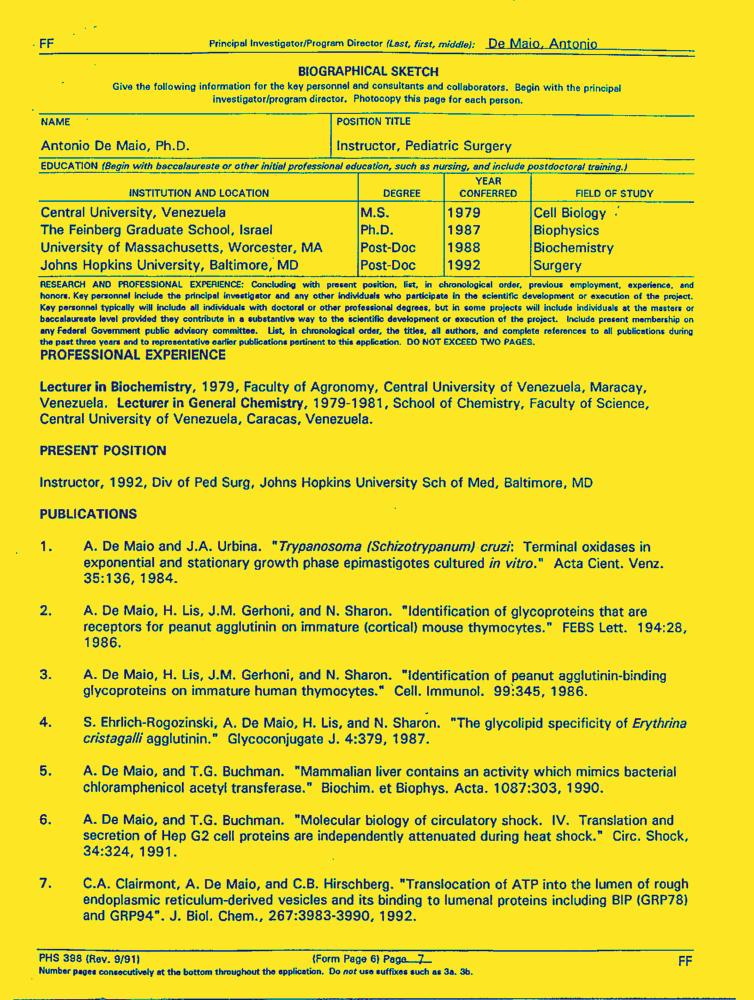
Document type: Resume-Doc